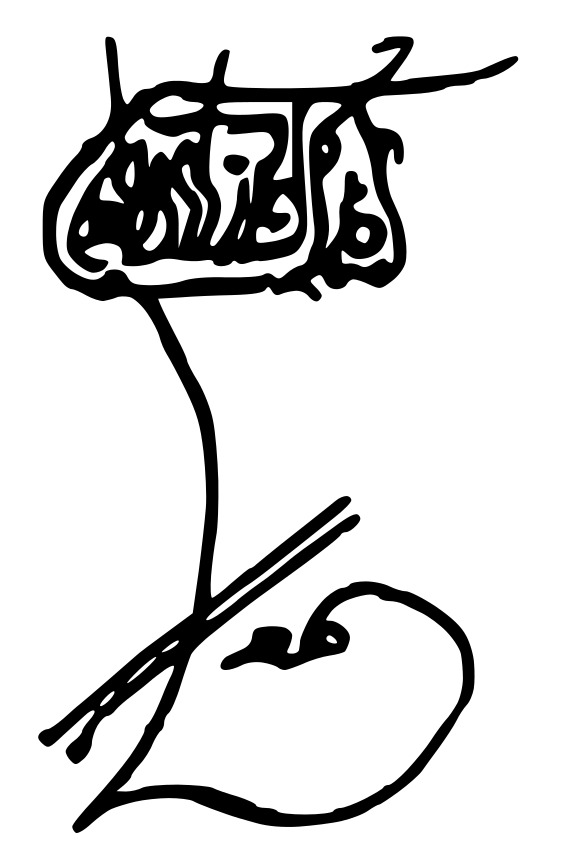
Signature of: chaim joseph david azulai